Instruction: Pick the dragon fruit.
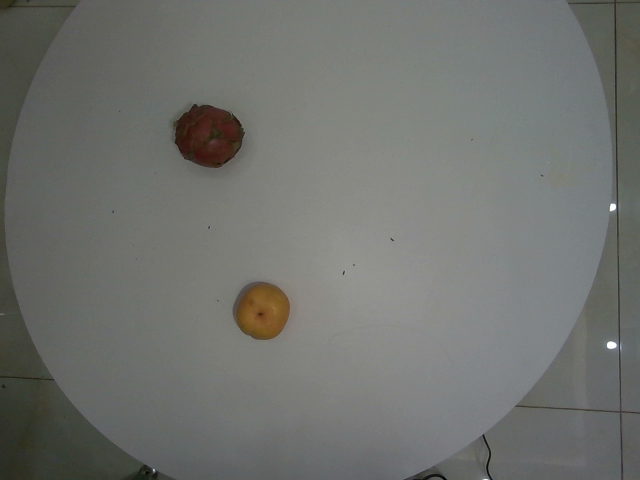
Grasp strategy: vertical